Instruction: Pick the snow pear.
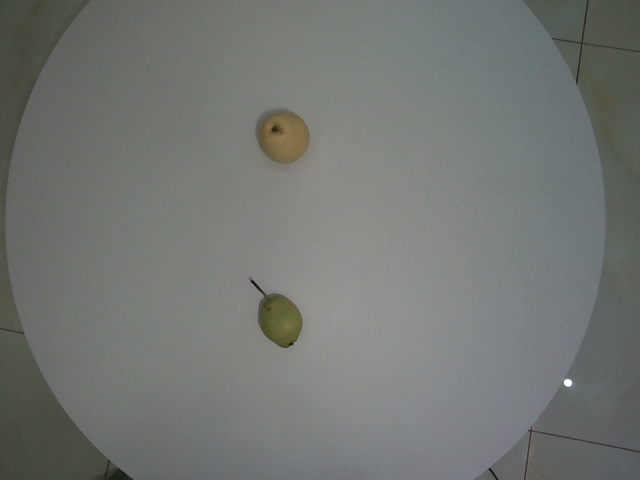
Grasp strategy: vertical